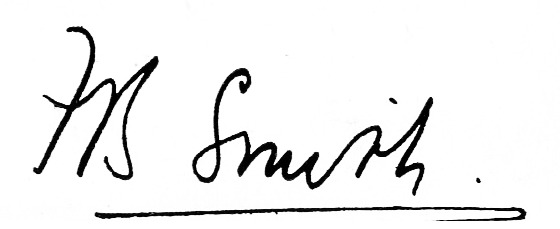
Signature of: frank braybrooke smith